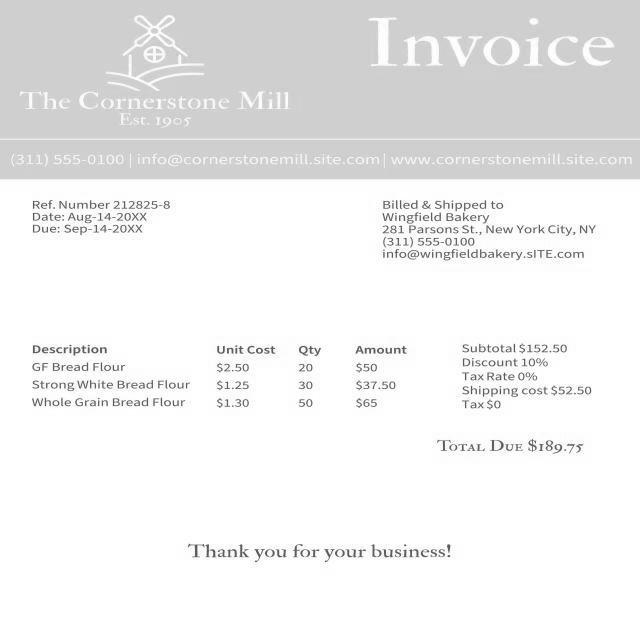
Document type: Invoice